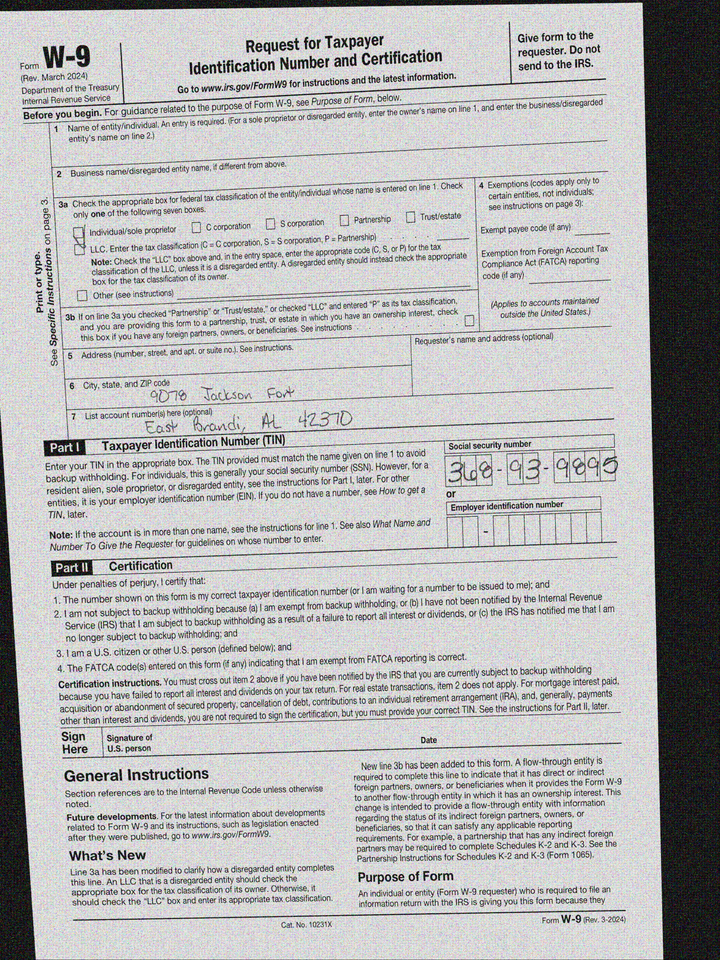
adr1: 9078 Jackson Fort
adr2: East Brandi, AL 42370
cbx: yes
ssn: 368939895